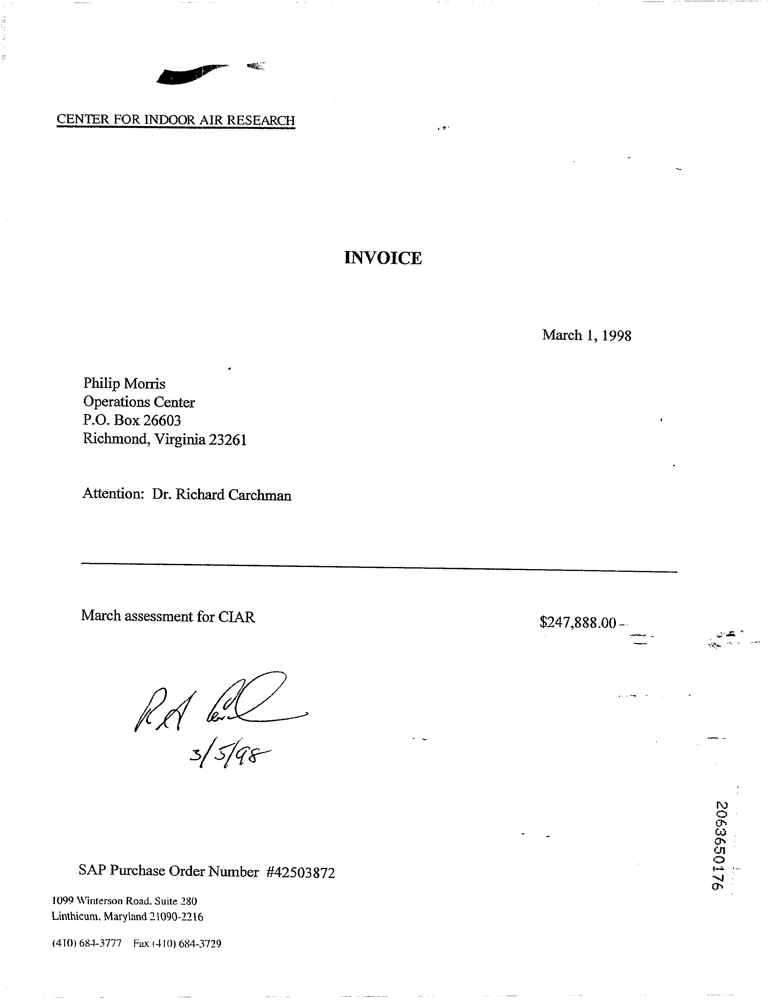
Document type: Invoice